Question: What could the diagnosis suggest?
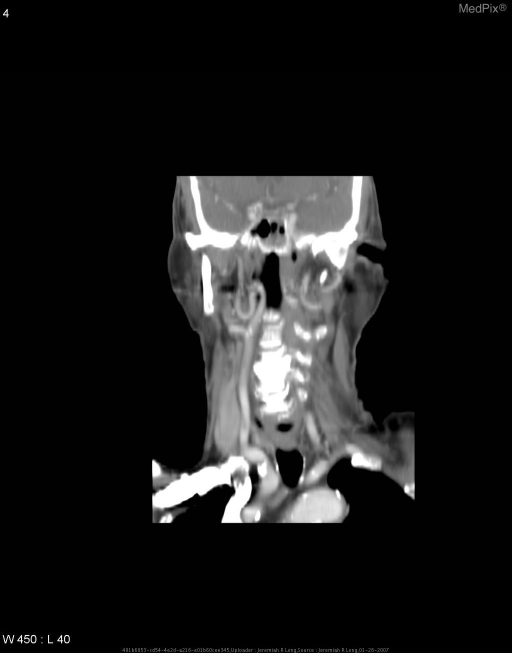
Answer: The possible diagnosis includes Medial deviation of the internal carotid artery (aka retropharyngeal internal carotid).